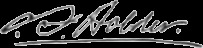
Signature of: charles frederick holder